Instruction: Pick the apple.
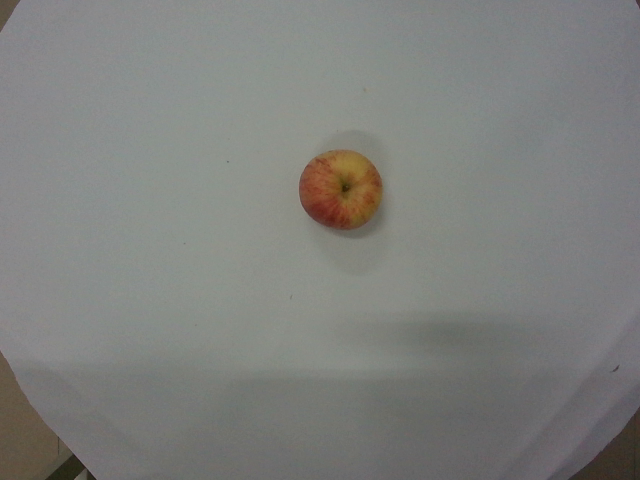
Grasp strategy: vertical